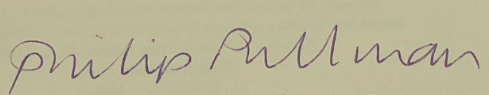
Signature of: philip pullman